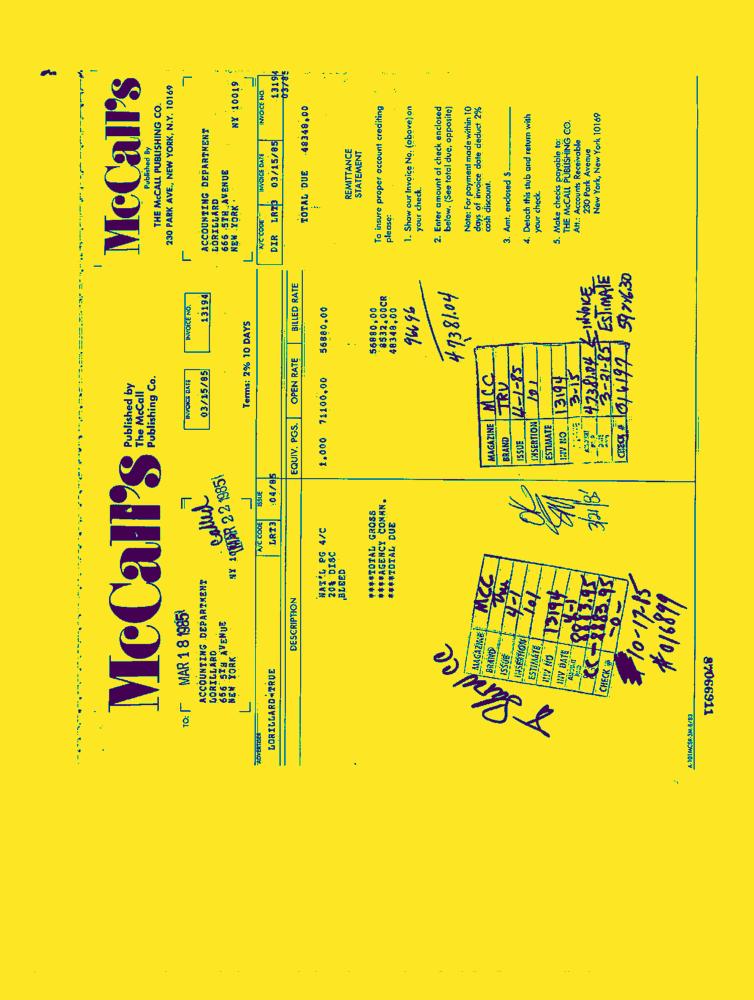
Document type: Invoice-Doc